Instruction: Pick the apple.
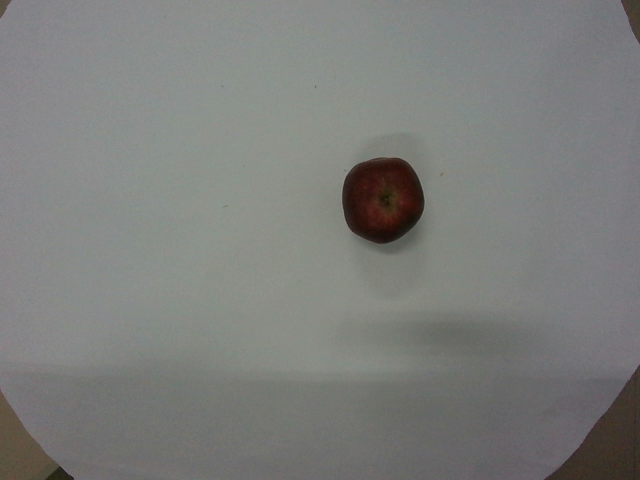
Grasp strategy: vertical